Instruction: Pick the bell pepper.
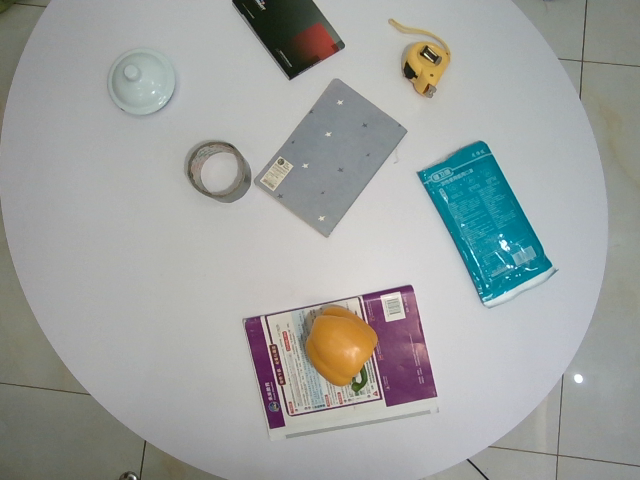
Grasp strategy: vertical